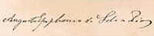
Signature of: epifânio dias